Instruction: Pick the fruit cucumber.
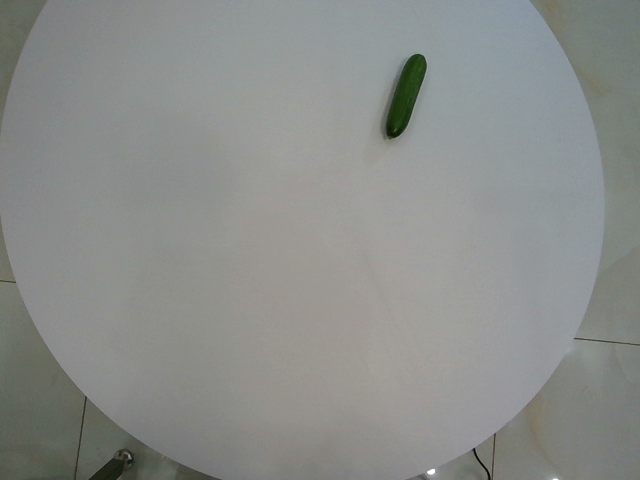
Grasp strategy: vertical